Question: How does the patient history play a role?
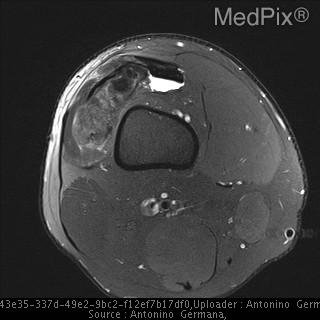
Answer: The patient's history of 40 year old male with history of gout presents with chronic knee pain for 5 months. is key in understanding the case.